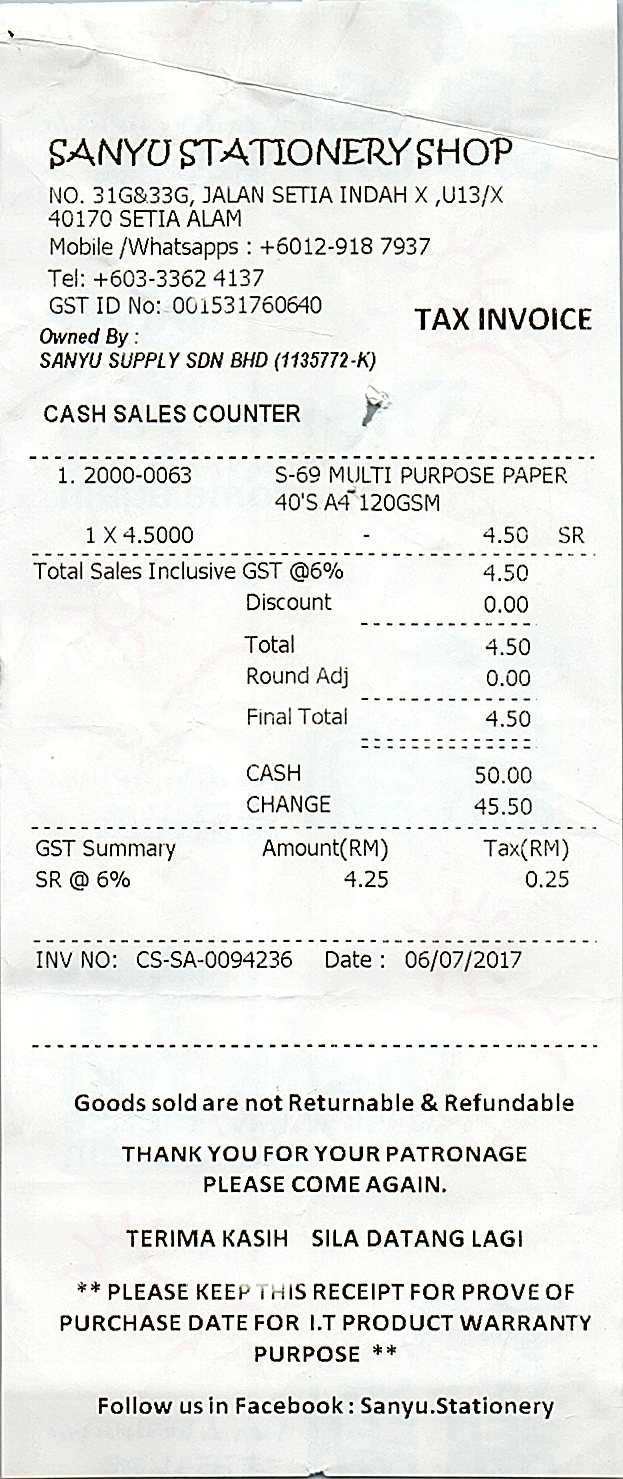
SANYU STATIONERY SHOP
NO. 31G&33G, JALAN SETIA INDAH X ,U13/X
40170 SETIA ALAM
MOBILE /WHATSAPPS : +6012-918 7937
TEL: +603-3362 4137
GST ID NO: 001531760640
TAX INVOICE
OWNED BY :
SANYU SUPPLY SDN BHD (1135772-K)
CASH SALES COUNTER
1. 2000-0063
S-69 MULTI PURPOSE PAPER
40'S A4 120GSM
1 X 4.5000
4.50
SR
TOTAL SALES INCLUSIVE GST @6%
4.50
DISCOUNT
0.00
TOTAL
4.50
ROUND ADJ
0.00
FINAL TOTAL
4.50
CASH
50.00
CHANGE
45.50
GST SUMMARY
AMOUNT(RM)
TAX(RM)
SR @ 6%
4.25
0.25
INV NO: CS-SA-0094236
DATE : 06/07/2017
GOODS SOLD ARE NOT RETURNABLE & REFUNDABLE
THANK YOU FOR YOUR PATRONAGE
PLEASE COME AGAIN.
TERIMA KASIH SILA DATANG LAGI
** PLEASE KEEP THIS RECEIPT FOR PROVE OF
PURCHASE DATE FOR I.T PRODUCT WARRANTY
PURPOSE **
FOLLOW US IN FACEBOOK : SANYU.STATIONERY